Question: What is the potential diagnosis?
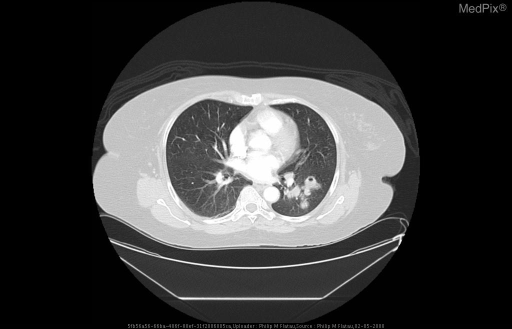
Answer: The possible diagnosis includes 1) Malignancy
- Metastatic disease: testicular, ovarian, renal, breast, melanoma and sarcoma
- Lymphoma
- Benign: hamartomas, papillomatosis, bronchogenic cysts, benign metastasizing leiomyomatosis

2) Infectious
- Multiple abscesses
- Septic emboli
- Granulomatous infections
- Viral: varicella, measles
- Parasitic: Paragonimus westermani

3) Inflammatory
- Wegener’s granulomatosis
- Sarcoidosis
- Rheumatoid nodules.